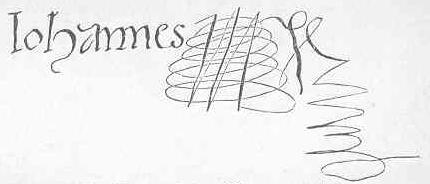
Signature of: john iii of sweden